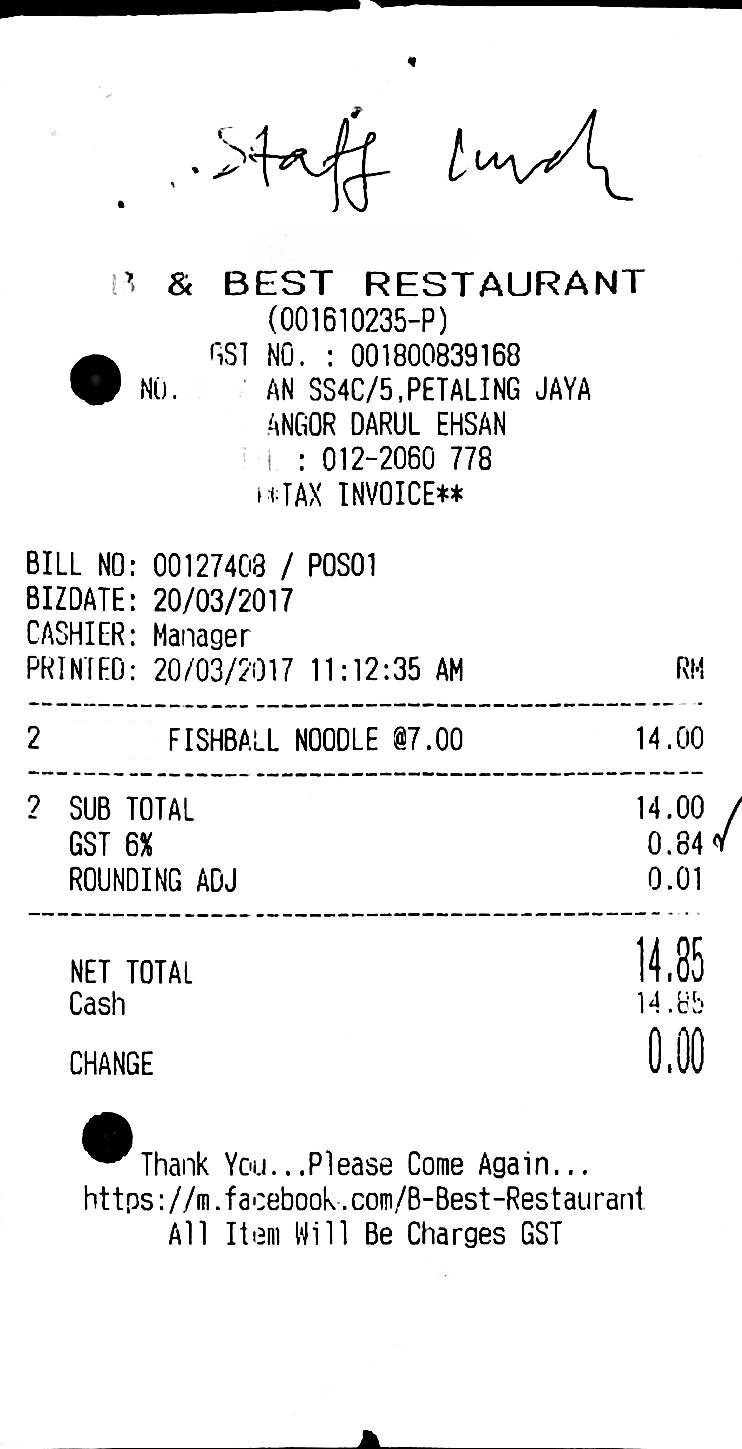
B & BEST RESTAURANT
(001610235-P)
GST NO. : 001800839168
NO.
AN SS4C/5,PETALING JAYA
ANGOR DARUL EHSAN
: 012-2060 778
**TAX INVOICE**
BILL NO: 00127408 / POS01
BIZDATE: 20/03/2017
CASHIER: MANAGER
PRINTED: 20/03/2017 11:12:35 AM
RM
2
FISHBALL NOODLE @7.00
14.00
2
SUB TOTAL
14.00
GST 6%
0.84
ROUNDING ADJ
0.01
NET TOTAL
14.85
CASH
14.85
CHANGE
0.00
THANK YOU...PLEASE COME AGAIN...
HTTPS://M.FACEBOOK.COM/B-BEST-RESTAURANT
ALL ITEM WILL BE CHARGES GST